Question: What could the diagnosis suggest?
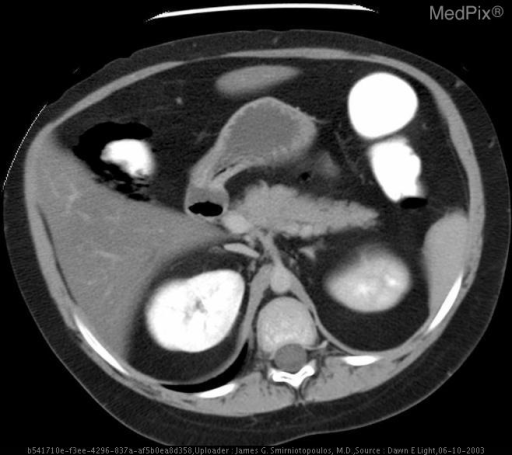
Answer: The possible diagnosis includes Bowel Ischemia
Infection in immune compromised patient.